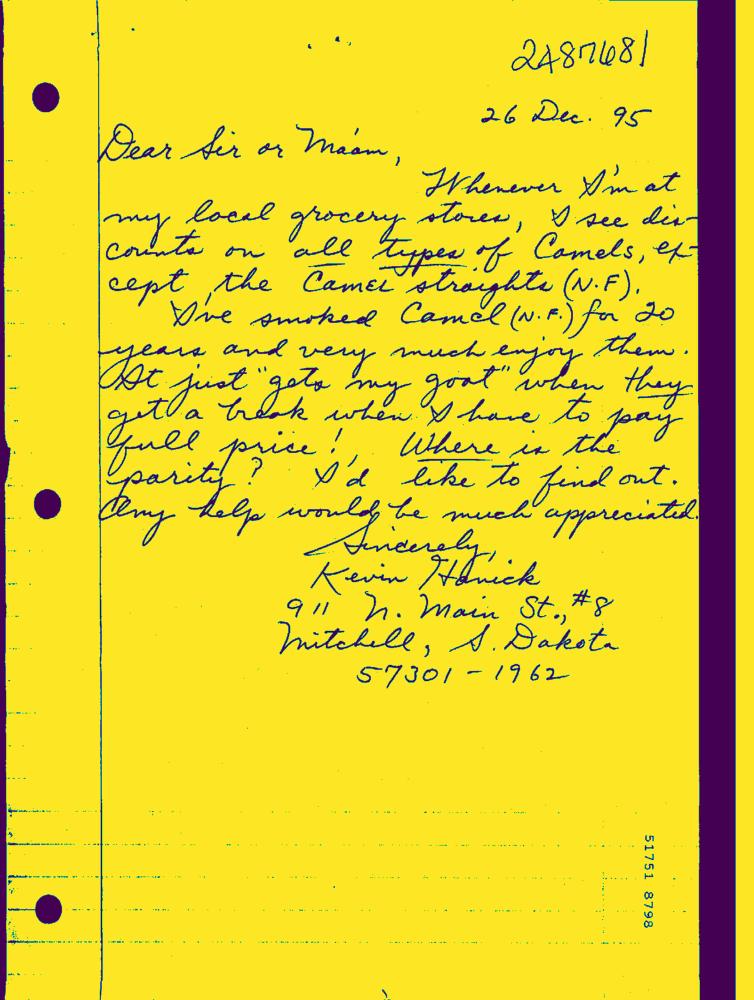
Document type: Hand-Written